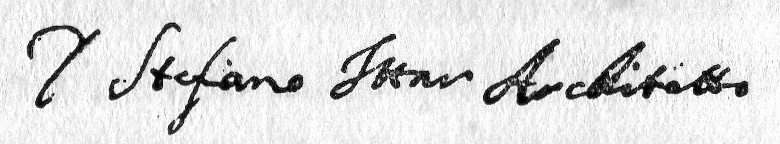
Signature of: stefano ittar